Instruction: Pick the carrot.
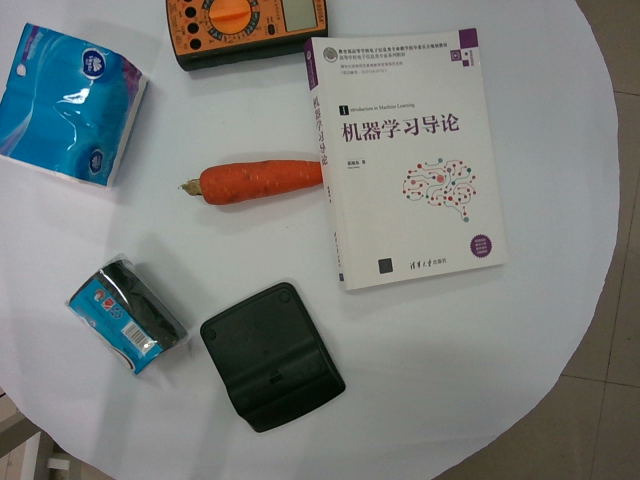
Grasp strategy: vertical